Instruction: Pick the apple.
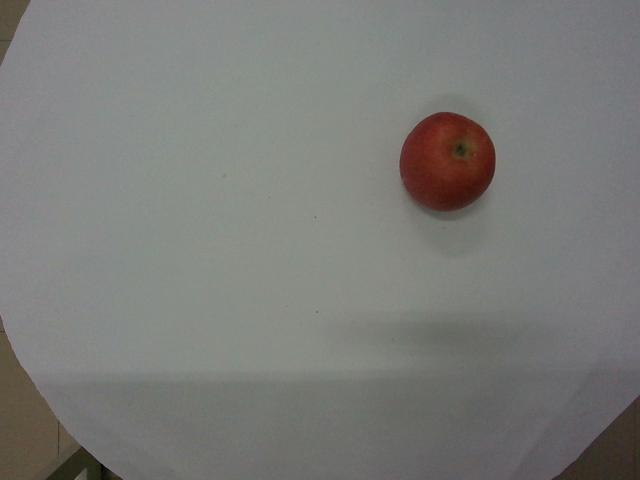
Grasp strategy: vertical